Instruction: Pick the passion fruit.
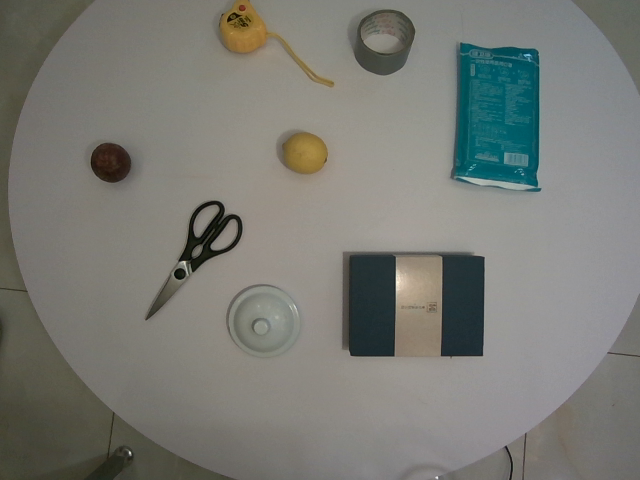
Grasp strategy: vertical